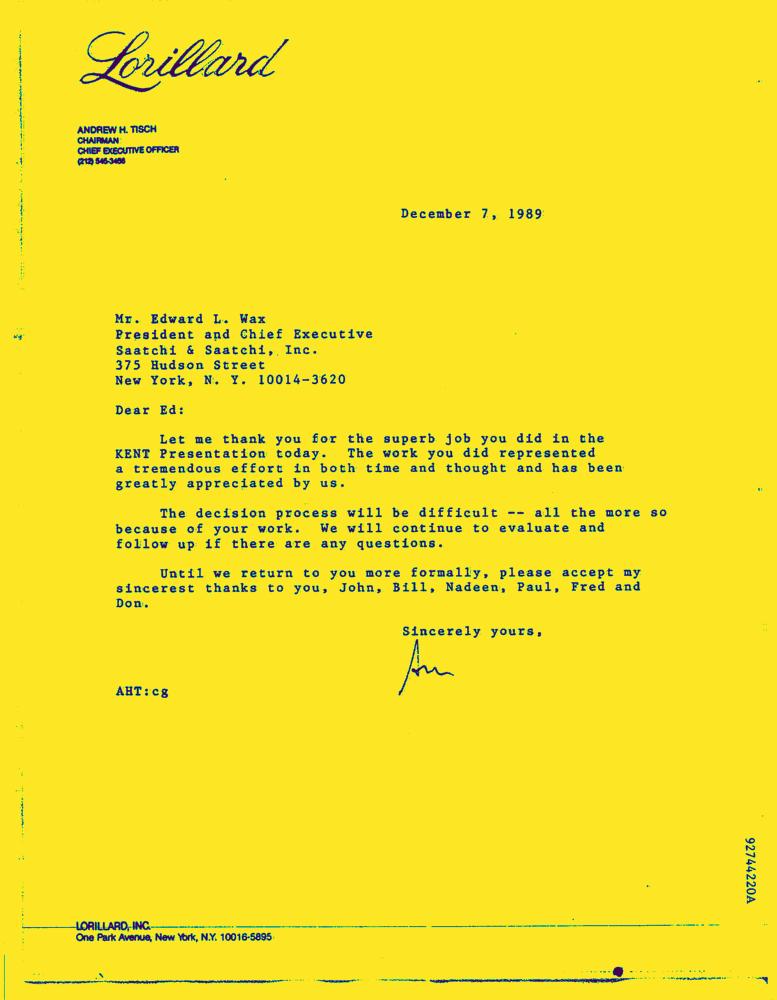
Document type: Letter-Doc